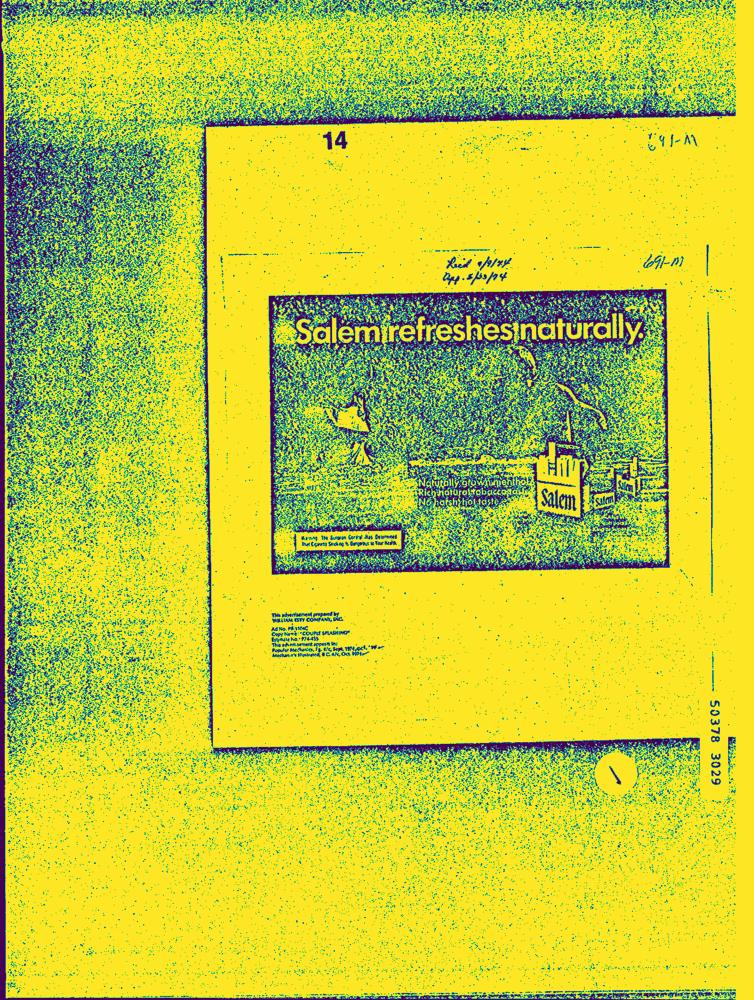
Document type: AD